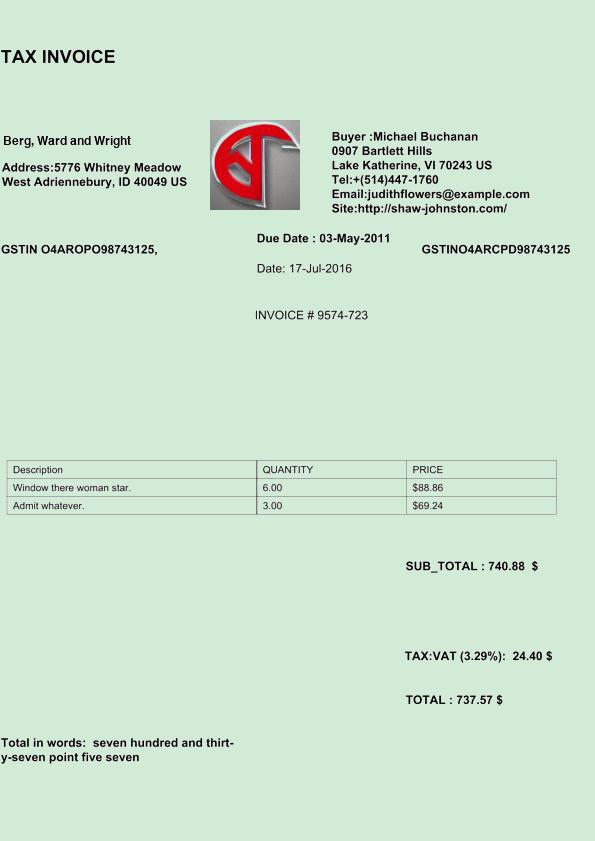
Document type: Invoice